Question: Talk about the condition:
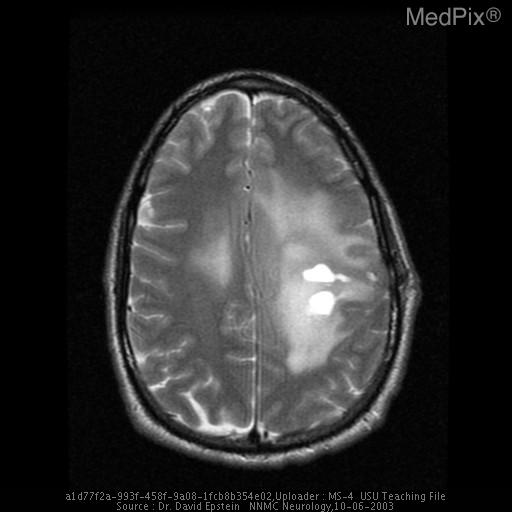
Answer: The disease is discussed as: Glioblastoma Multiforme (GBM) is a WHO grade IV astrocytoma - with high mitotic activity and either endothelial proliferation or necrosis.  They are the most common primary intracranial neoplasm and have the worst prognosis. They are typically seen in adults greater than 40 with lower grade astrocytomas occurring more often in younger adults and children. They present most commonly with headaches or seizures, but can also present with hemiparesis or signs of increased intracranial pressure. These symptoms usually present in a short time frame, on the order of weeks to months.

Radiologically, they are usually show a heterogeneous signal on MR and commonly have extensive surrounding "vasogenic edema". Tumor necrosis is a hallmark of GBM and typically appears on MRI as an area of non-enhancing T-1 hypointensity. This area is frequently surrounded by an enhancing region. Invasion of white matter tracts is common with spread of the neoplasm to the opposite hemisphere through the corpus callosum in up to 75% of cases.  The regions of "vasogenic edema" usually include white-matter that is infiltrated by neoplastic cells.  Neoplastic infiltration often extends beyond any region of signal abnormality noted on imaging, and even into areas that are "normal" by both gross and microscopic pathology.

Radiological features generally correlate with tumor grade but are not specific. Histological grading is the most reliable means of assessing this neoplasm.

http://www.nabtt.org/overview.htm